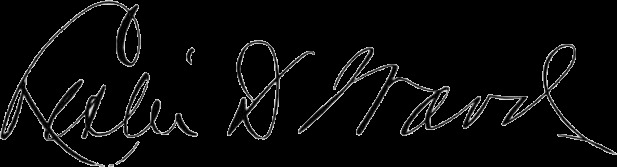
Signature of: leslie dodd ward